Question: What could the diagnosis suggest?
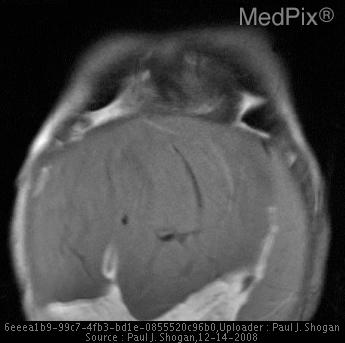
Answer: The possible diagnosis includes DDx of AP radiographs of the abdomen.

Neonatal Ascites...Biliary Ascites (Perforation of Bile Duct), Urinary Ascites (Intraperitoneal bladder, ureteric, or upper tract perforation/ Posterior Urethral Valves), Chylous Ascites (congenital lymphatic abnormality)

Neonatal Abdominal Mass....Renal (Multicystic Dysplastic Kidney, Hydronephrosis, Polycystic Disease, Posterior Urethral Valves, Renal Vein Thrombosis (dehydration/hemoconcentration, Mesoblastic Nephroma)), Adrenal Masses (Hemorrhage, Neuroblastoma), Liver (Cysts, Hepatoblastoma, Hemangioendothelioma, Mesenchymal hamartoma, Metastatic Disease), Choledochal cyst, Duplication of GI Tract, Pelvic and Genital Tract (Ovarian Cysts, Hydrometrocolpos, Distended Bladder, Teratoma, Anterior Meningomyelocele).